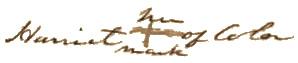
Signature of: harriet robinson scott